Question: Which state is mentioned in the document?
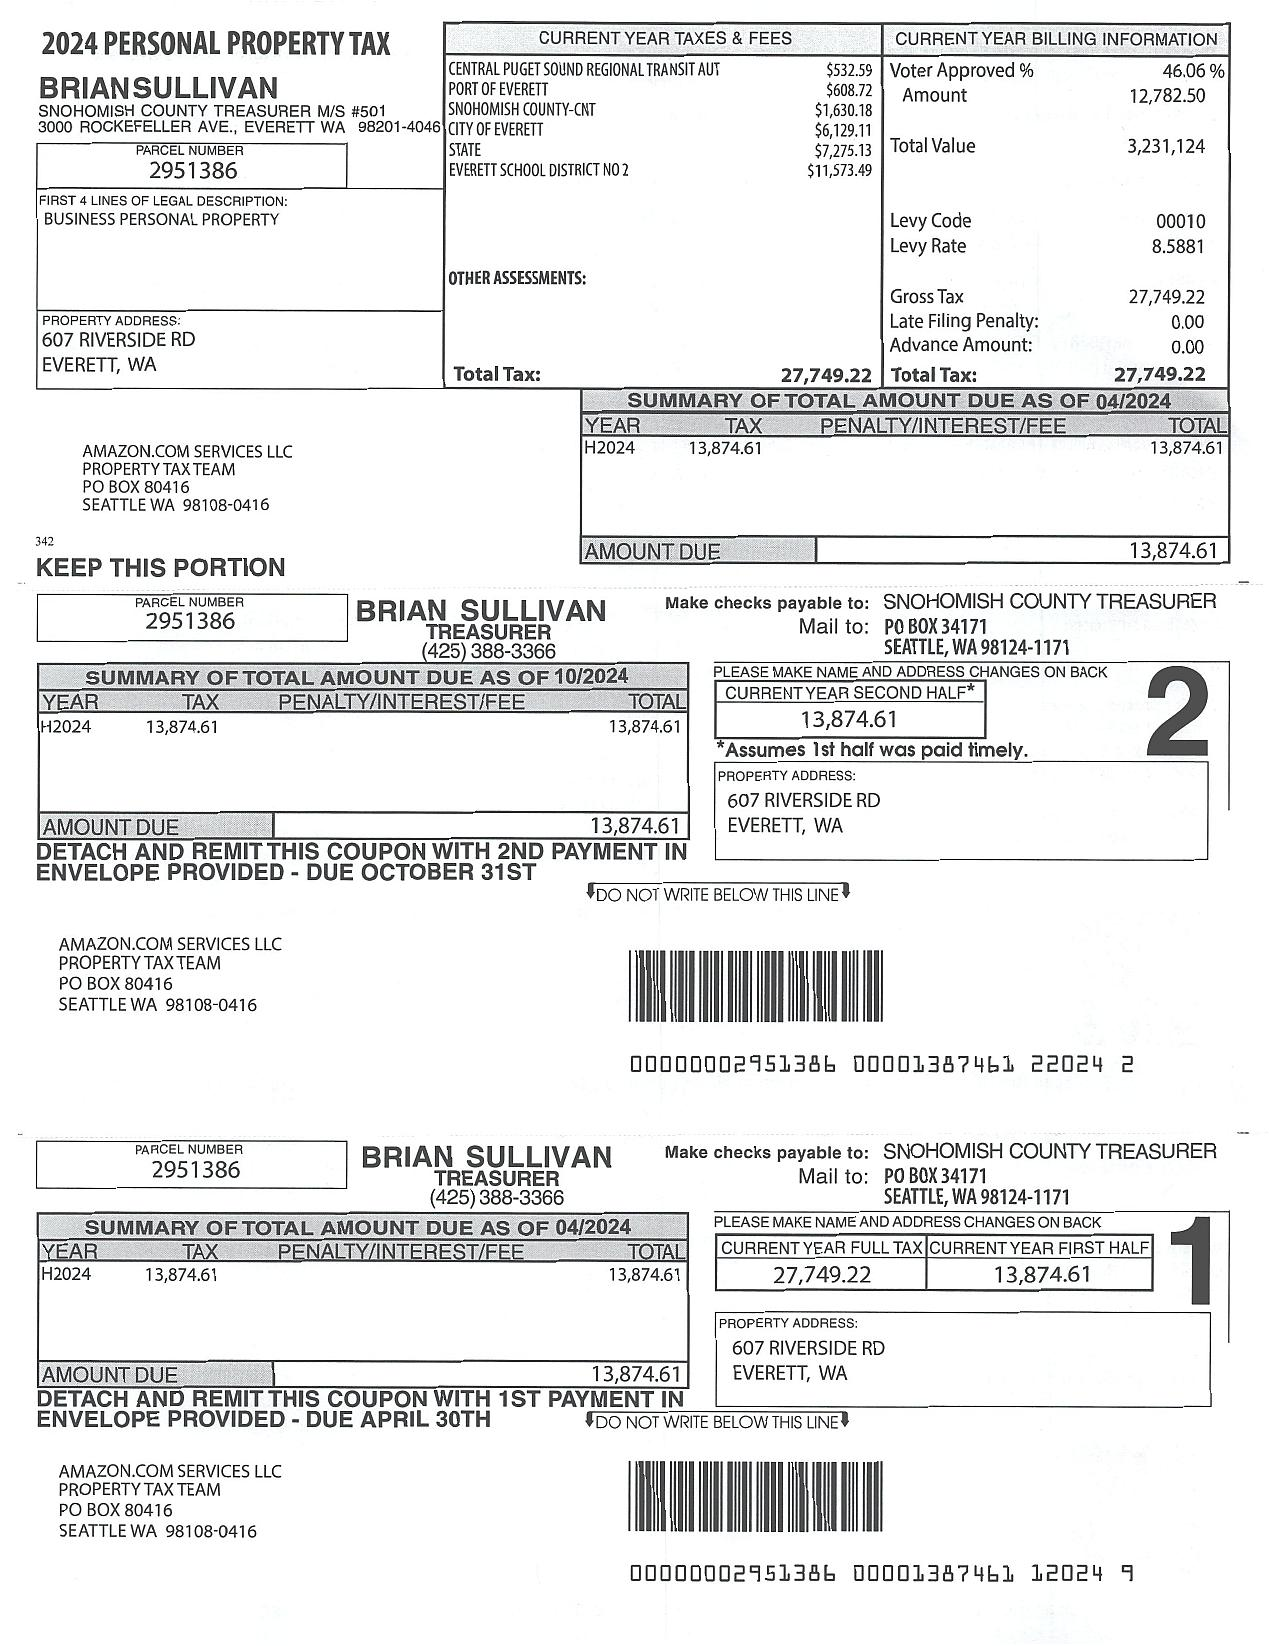
Answer: "WA"